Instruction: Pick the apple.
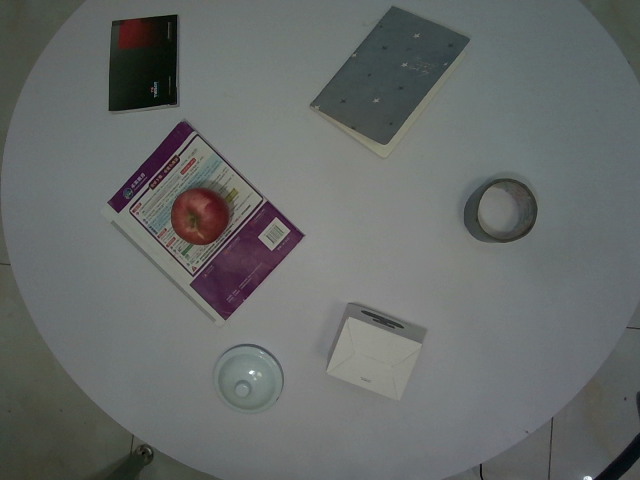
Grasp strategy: vertical